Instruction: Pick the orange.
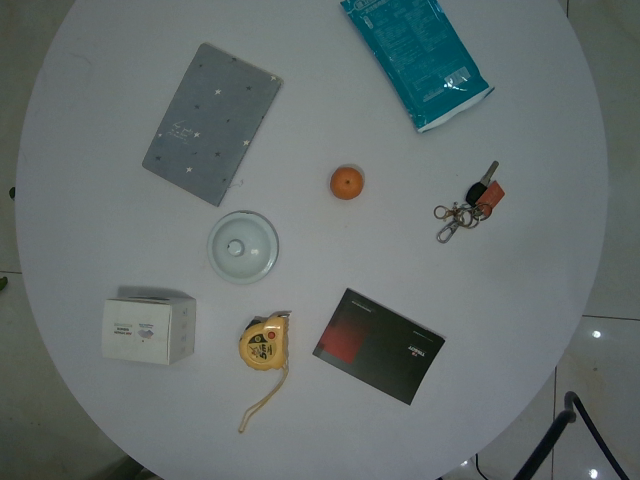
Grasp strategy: vertical